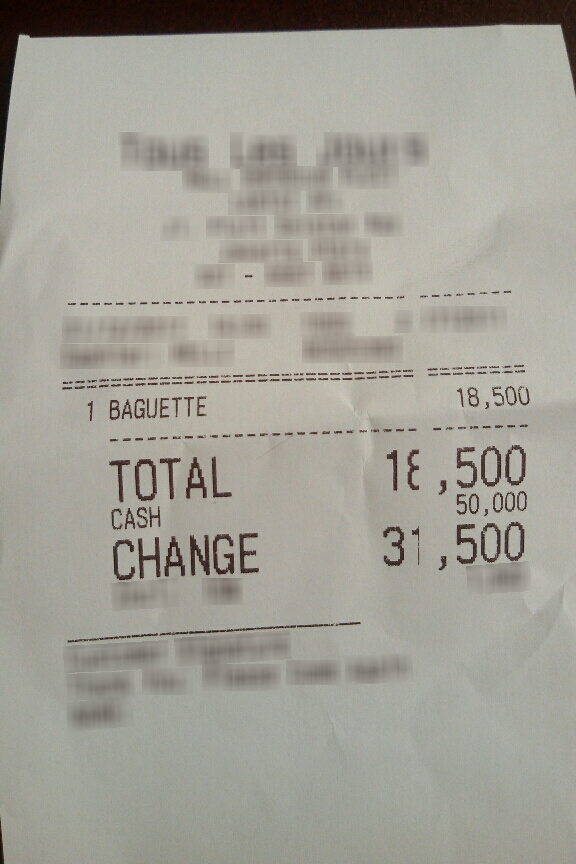
Number of items: 3
Total: 18,500
OCR text regions:
text: 1
text: BAGUETTE
text: 18,500
text: TOTAL
text: 18,500
text: CASH
text: 50,000
text: CHANGE
text: 31,500